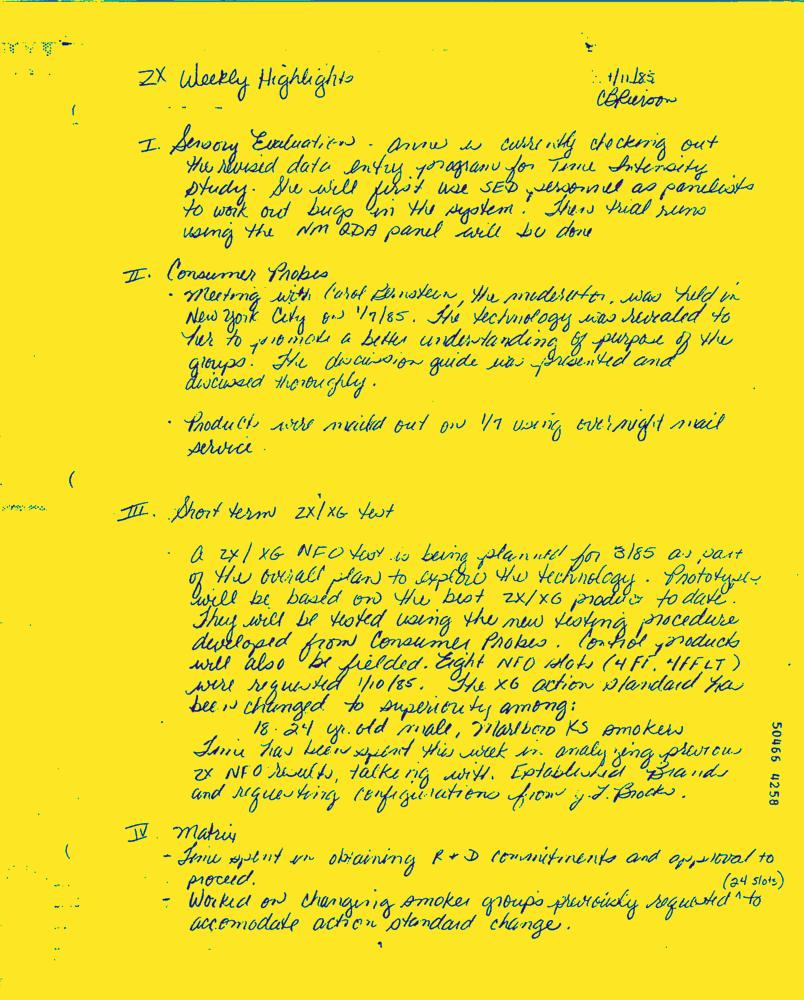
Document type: Hand-Written